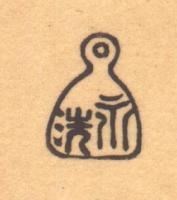
Signature of: tomioka eisen